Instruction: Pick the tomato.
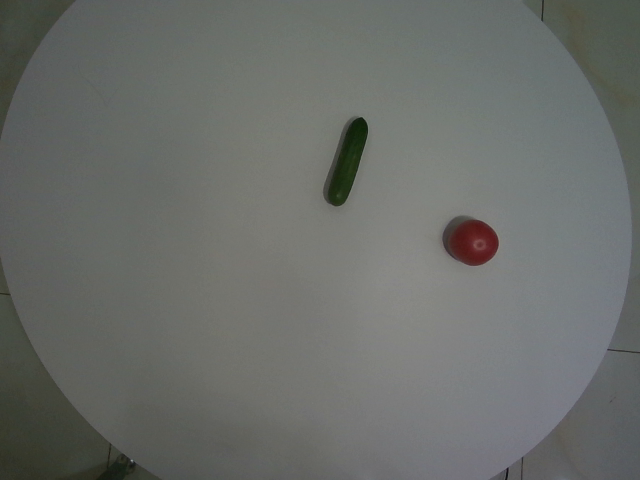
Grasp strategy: vertical